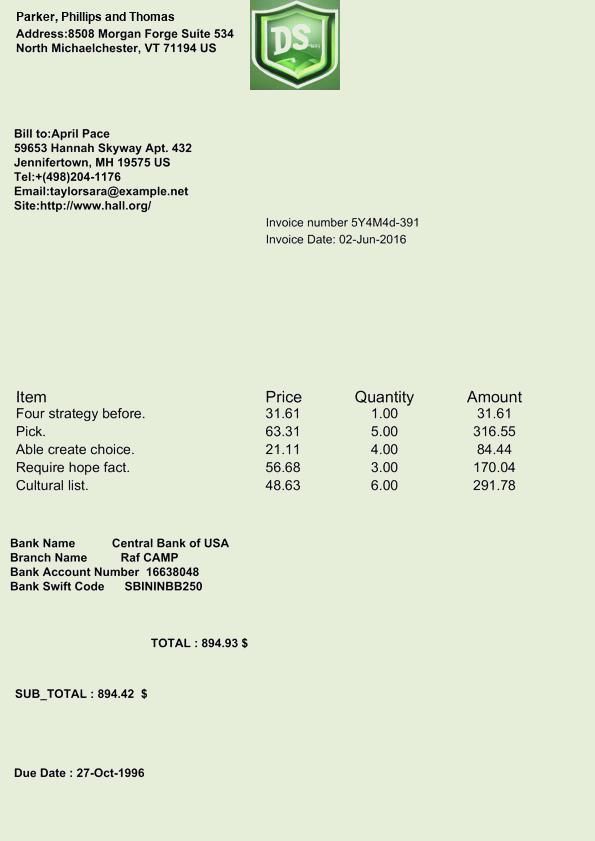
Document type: Invoice